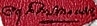
Signature of: kavimani desigavinayagam pillai